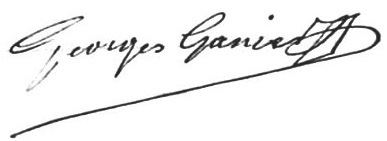
Signature of: georges ganier d abin